Question: What was observed in the imaging?
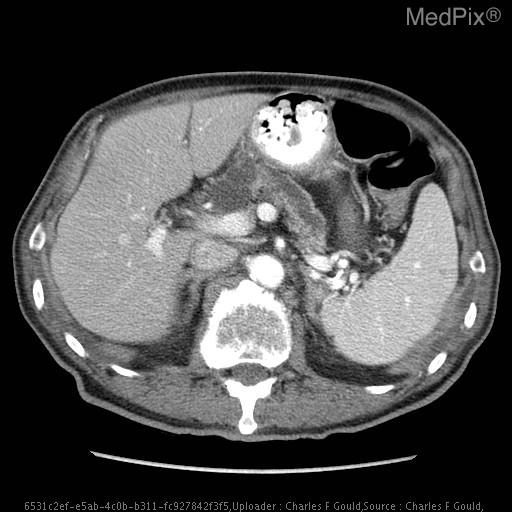
Answer: The imaging shows Lobulated multicystic lesion which involves the pancreatic head and uncinate process, predominantly.  The main pancreatic duct is dilated to 10mm and there is also branch duct involvement within the pancreatic body.  No mural nodules or solid masses are identified. Lobulated multicystic lesion which involves the pancreatic head and uncinate process, predominantly.  The main pancreatic duct is dilated to 10mm and there is branch duct involvement within the pancreatic body.  No mural nodules or solid masses are identified..